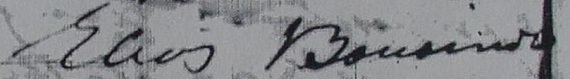
Signature of: elias boudinot